Question: In what way does the history help explain the case?
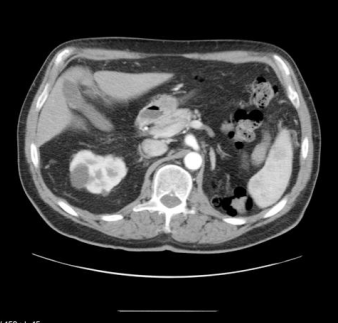
Answer: The patient's history of 72 Y/O MALE with hematuria. is key in understanding the case.